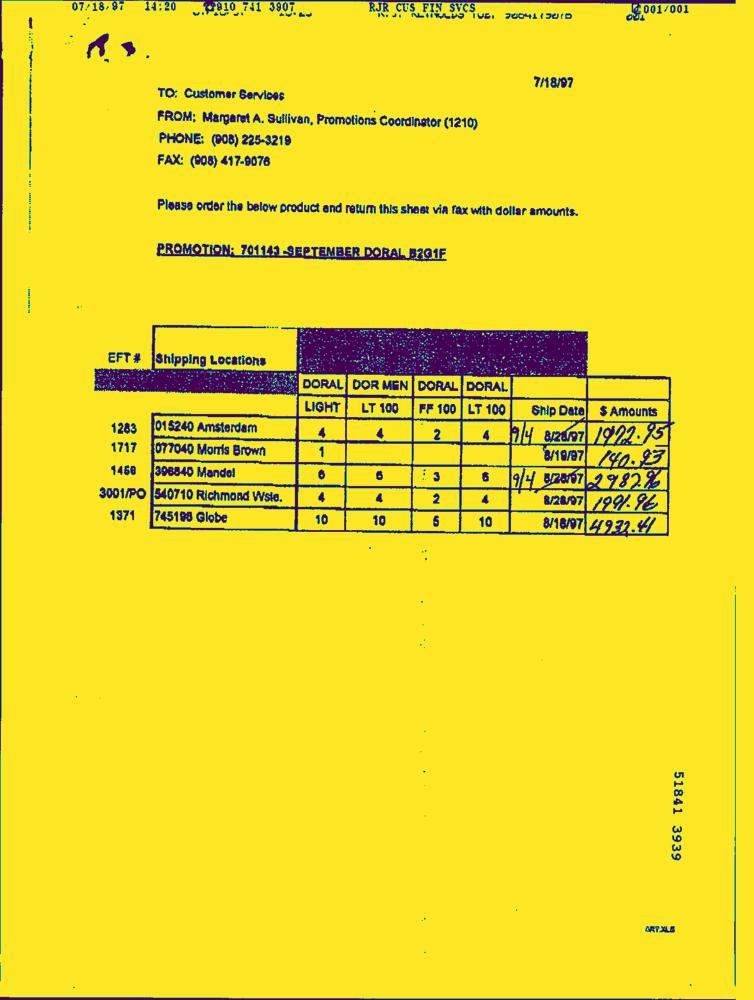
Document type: Letter-Doc